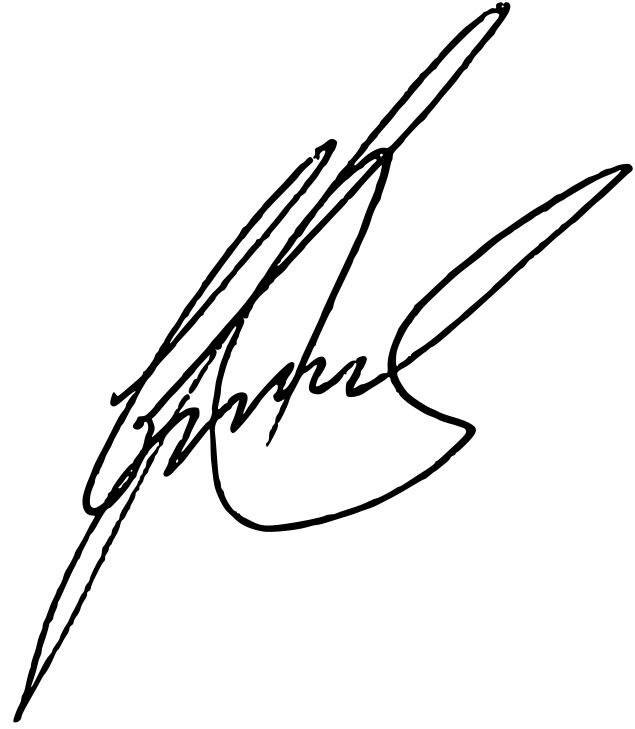
Signature of: khatia dekanoidze